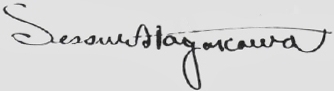
Signature of: sessue hayakawa